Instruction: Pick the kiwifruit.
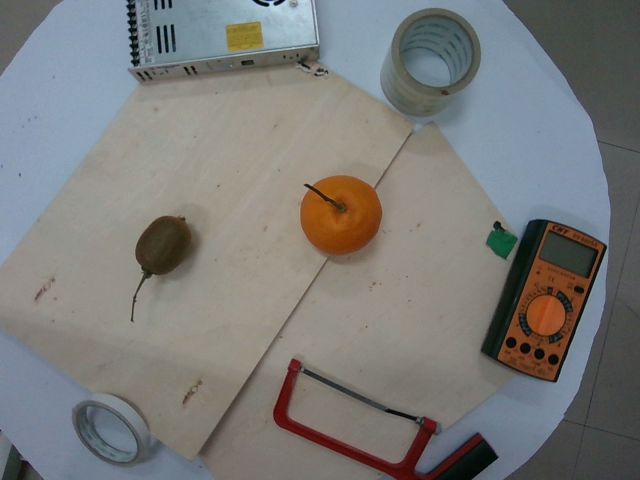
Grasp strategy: vertical